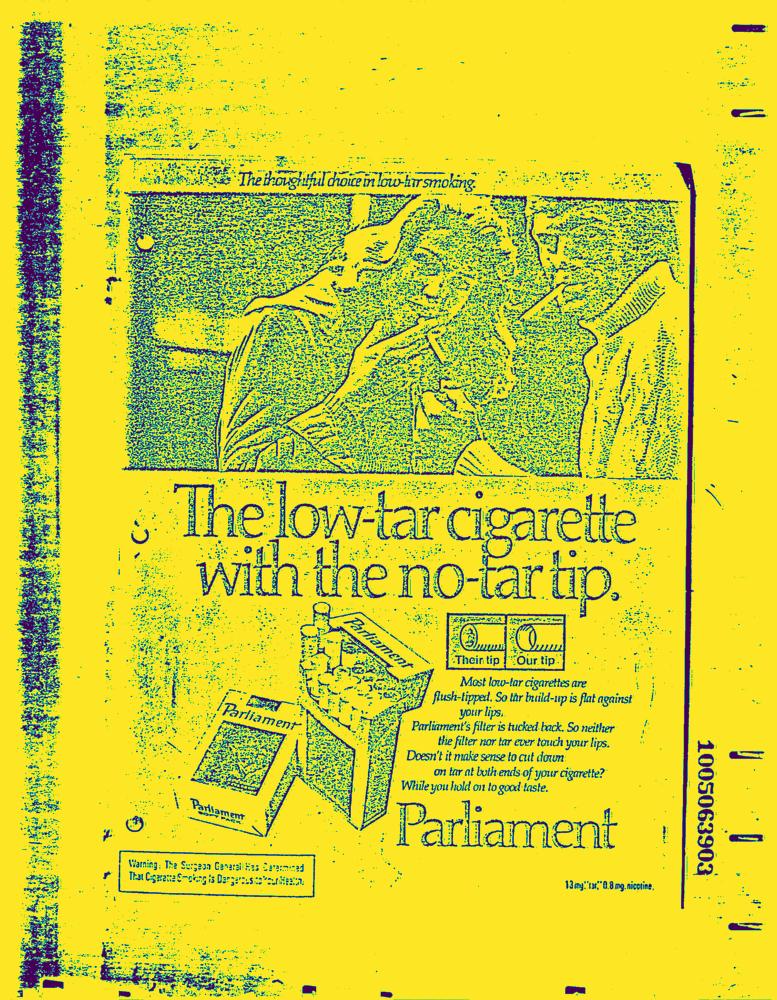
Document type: AD